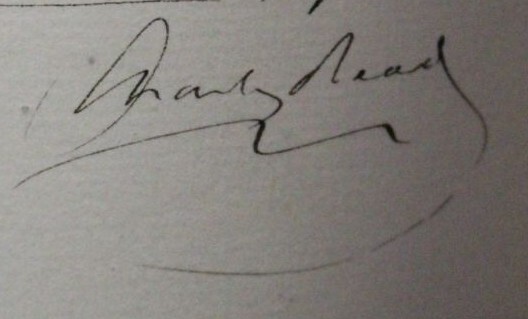
Signature of: charles read